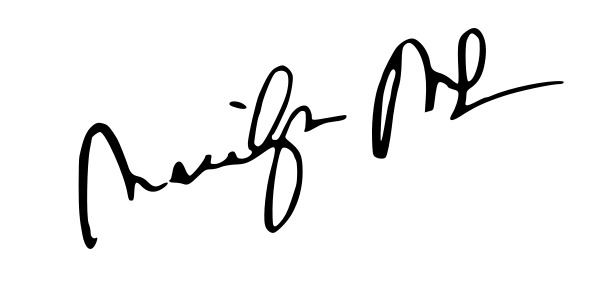
Signature of: marilyn mccoo